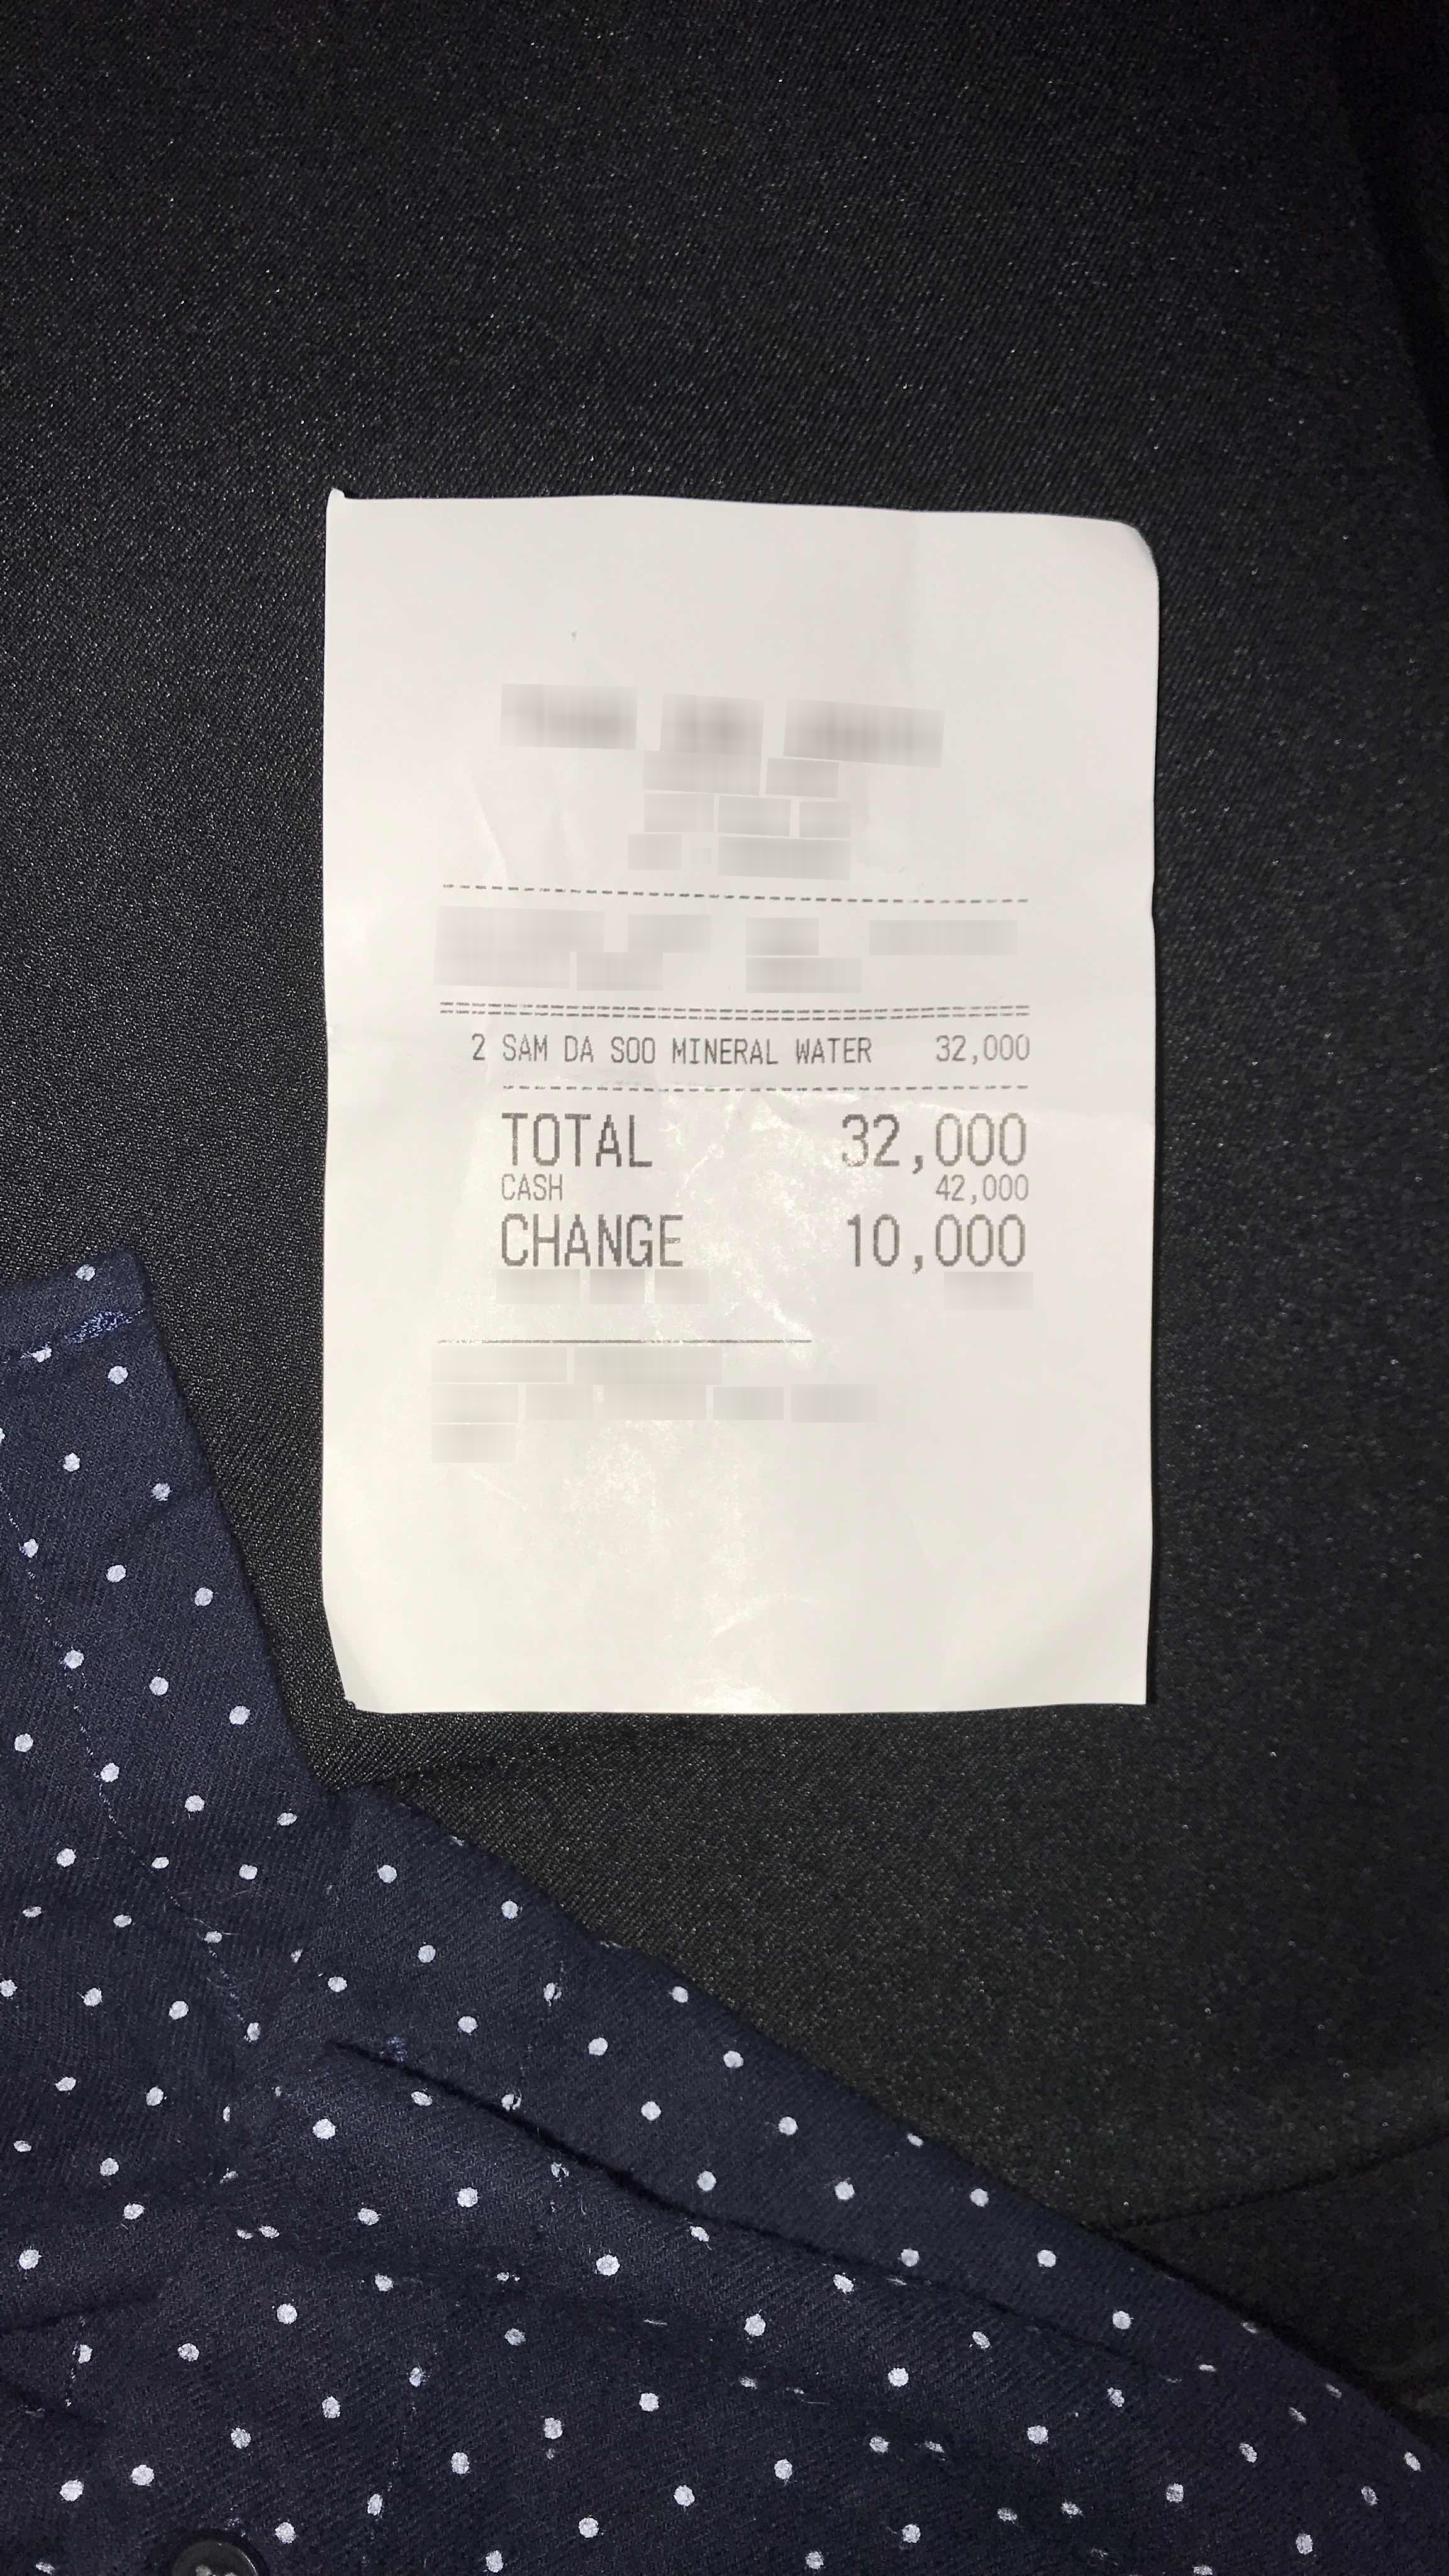
Receipt information:
total: 32,000
line_items: item_name: SAM DA SOO MINERAL WATER
item_value: 32,000
item_quantity: 2